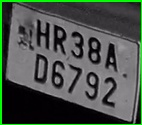
License plate number: HR 38AD 6792